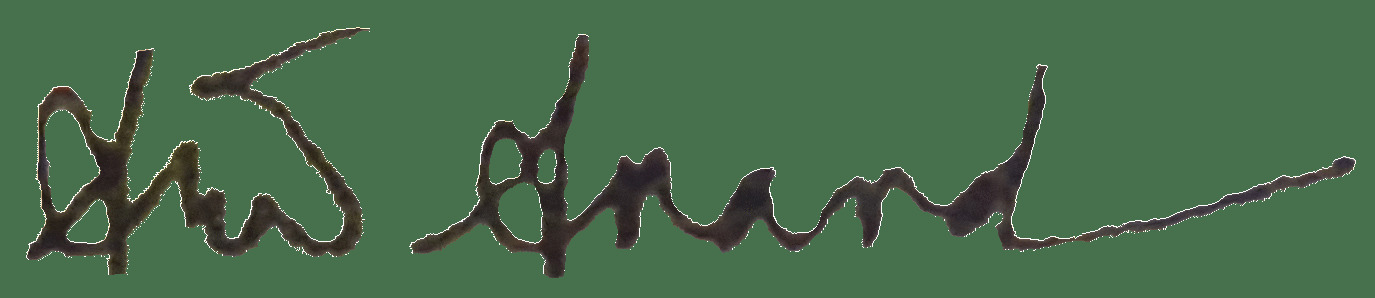
Signature of: anita anand